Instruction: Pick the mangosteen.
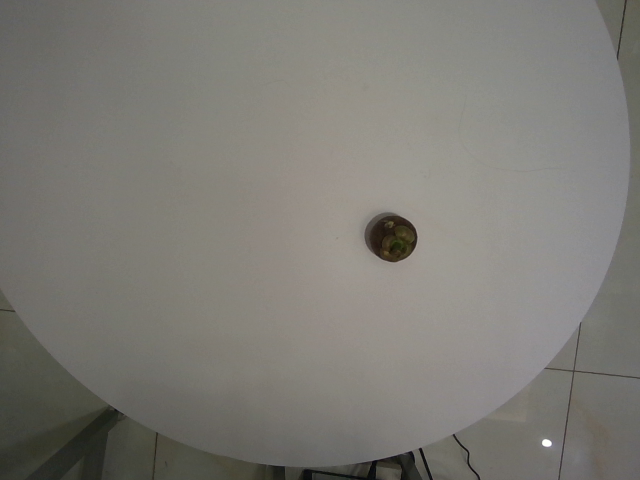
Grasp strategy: vertical